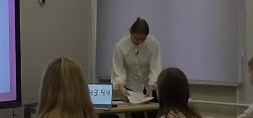
Транскрипция: Сейчас поработаем в командах. Попрошу вас разделить на 3 человека. Может быть так можно и остаться. Я думаю, да. На каждую команду даю листочек с заданием Fill the gaps. Можете поближе сметь друг другу. Та команда, которая первая запомнит весь листочек. Поплетите.
Категория: Педагогические действия
Подкатегория: Организует групповую работу; Перенаправляет внимание класса
Описание действия: Учитель предлагает ученикам разделиться на команды и посоревноваться в скорости выполнения предложенного задания
Контекст и комментарии: Контекст ДО: Ученики отвечали по одному у доски. Результат ПОСЛЕ: ученики заинтересованы в выполнении задания. Педагогический эффект: соревнование команд позволяет сильнее заинтересовать учеников в процессе обучения а также позволяет им обменяться знаниями в процессе совместной работы